Question: What is the main concern?
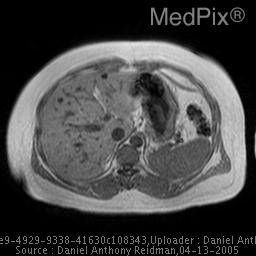
Answer: The findings suggest CTPA shows multiple, non enhancing hepatic low density lesions, 4-10 mm.
MR further characterizes these lesions as non enhancing, fluid signal lesions.. Multiple, 4-10 mm, T1 hypointense hepatic lesions.. The patient might have a history of 45 yo female with multiple hepatic, non enhancing lesions seen on CTPA.